Question: Explain the disease:
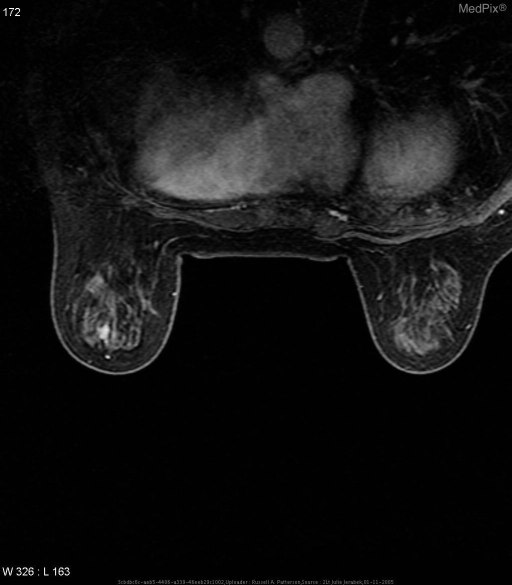
Answer: The disease is discussed as: Discussion (include references): Given the increased use of mammographic screening over the past few decades, DCIS is the most rapidly growing subgroup of breast cancer.  DCIS was newly diagnosed over 55,000 times in 2003.  As a direct precursor to invasive breast cancer, diagnosing DCIS is important to preventing widespread disease.   For a patient such as this, where mammography and US showed no abnormalities, but she was still having pain, MRI is a logical next step.  Almost all invasive cancers will enhance with gadolinium on MRI (95-100% sensitivity); it is less for DCIS.  However, in this patient, there was no  enhancement.  Also of note, MRI can be helpful in determining the extent of disease spread posteriorly (chest wall, muscle, etc.)  However, the routine use of breast MRI is being studied and compared with that of mammagraphy.  MRI is often much more expensive, less available, and may have a higher false positive rate for enhancing benign lesions.